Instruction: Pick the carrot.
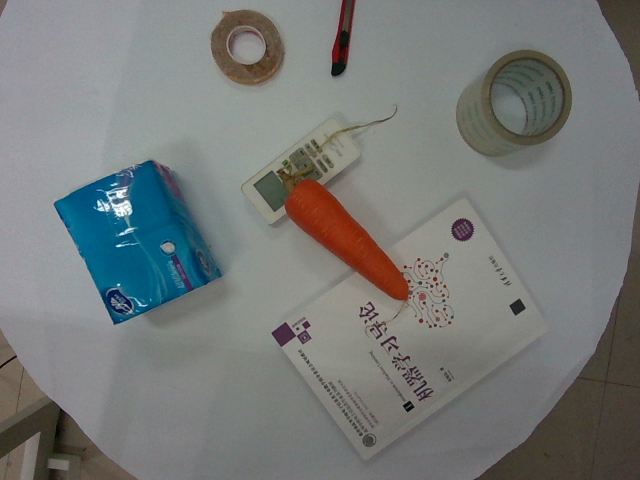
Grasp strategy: vertical